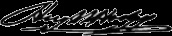
Signature of: hugh lenox hodge